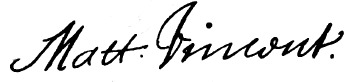
Signature of: matthias vincent